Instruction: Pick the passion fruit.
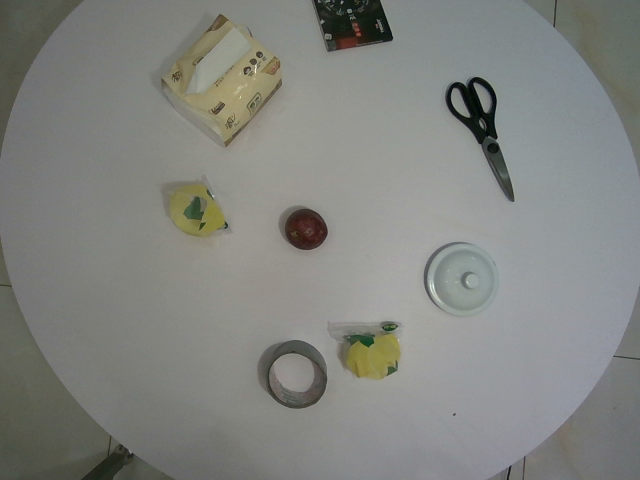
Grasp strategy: vertical